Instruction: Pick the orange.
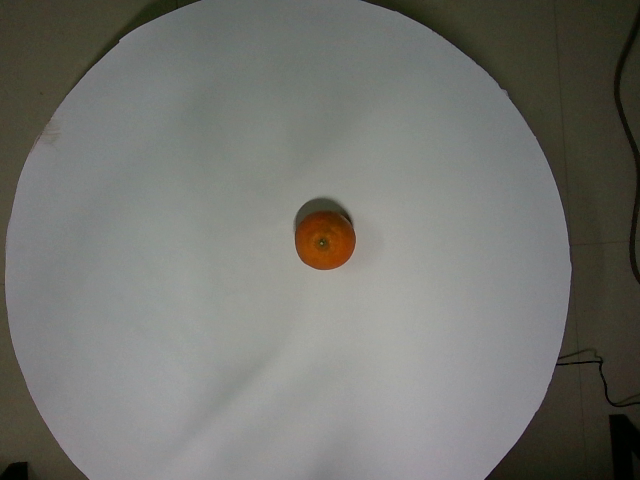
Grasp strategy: vertical